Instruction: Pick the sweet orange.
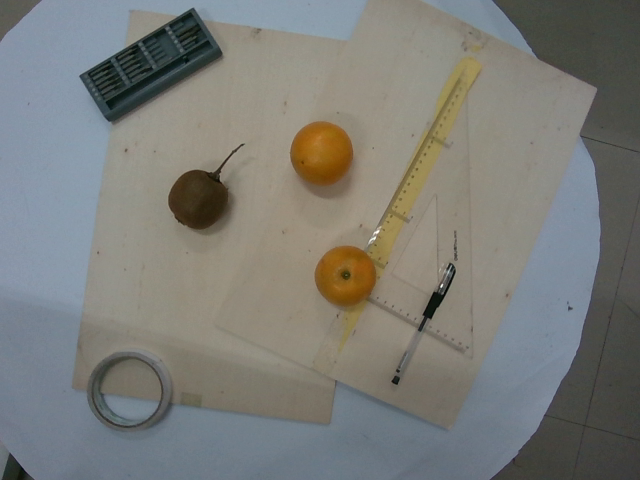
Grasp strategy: vertical